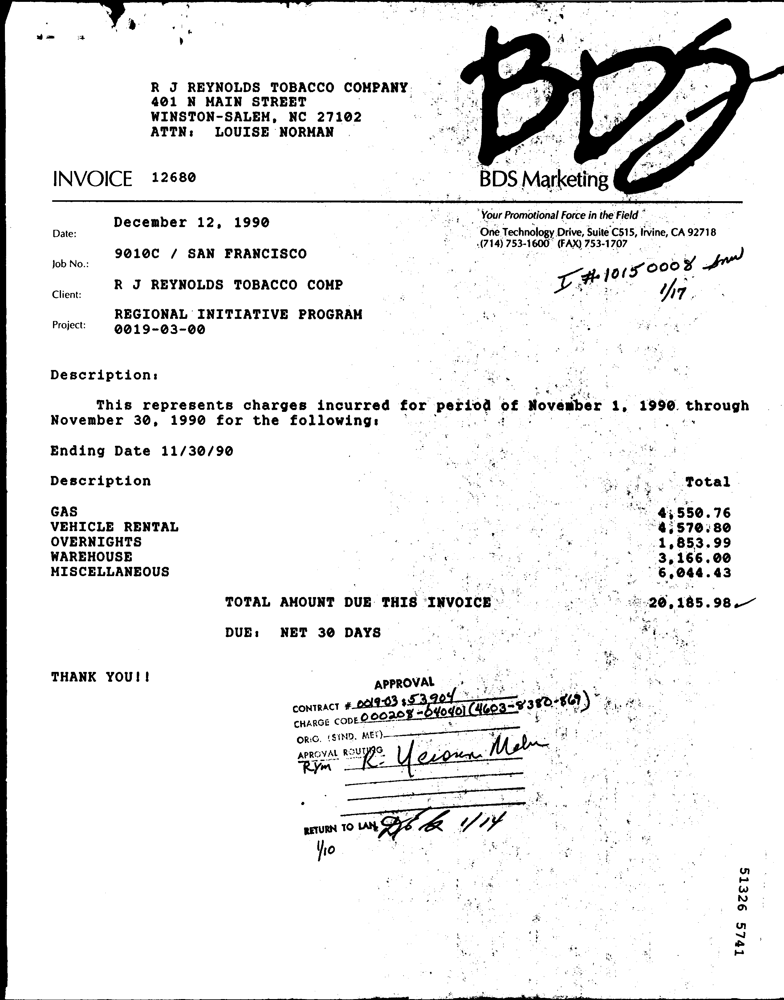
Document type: Invoice